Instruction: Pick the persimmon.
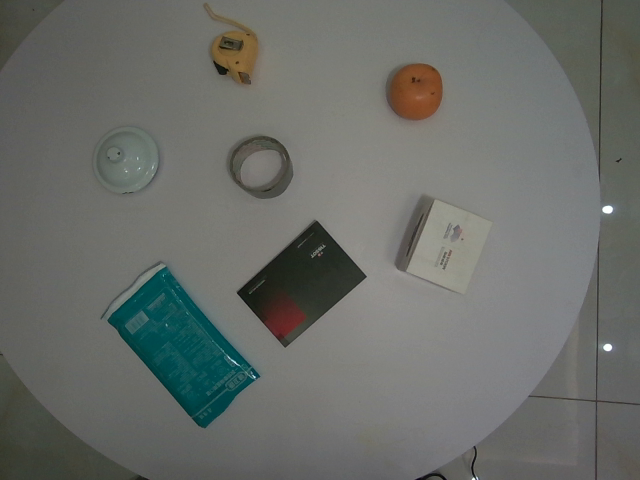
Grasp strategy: vertical